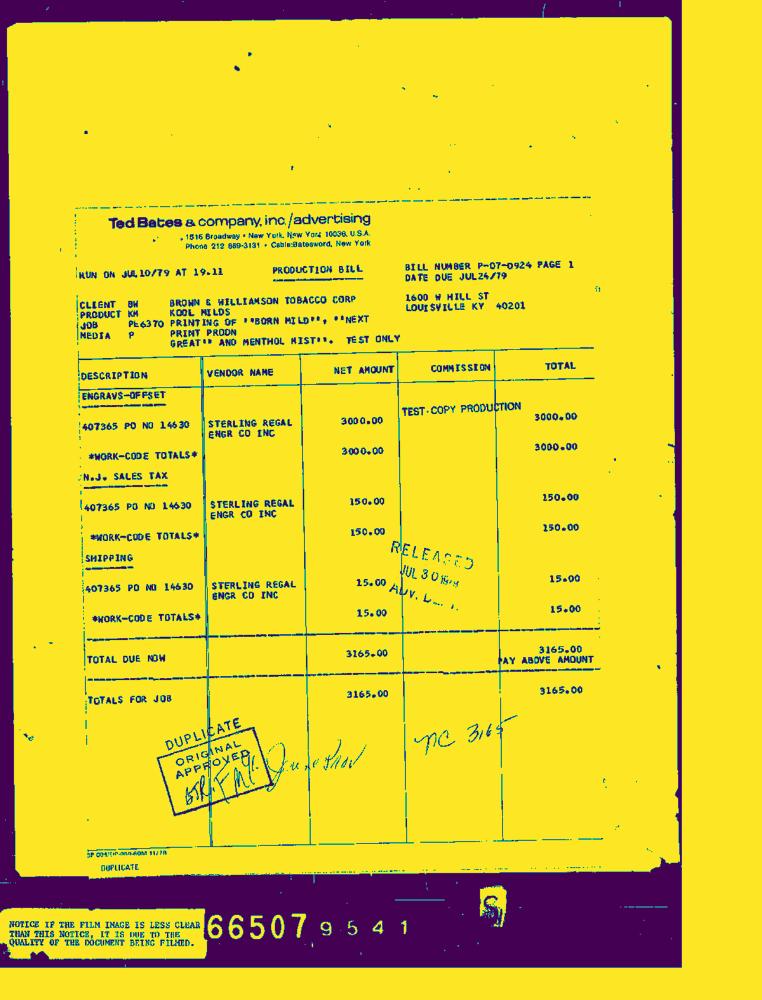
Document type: Invoice-Doc